Question: In what way does the history help explain the case?
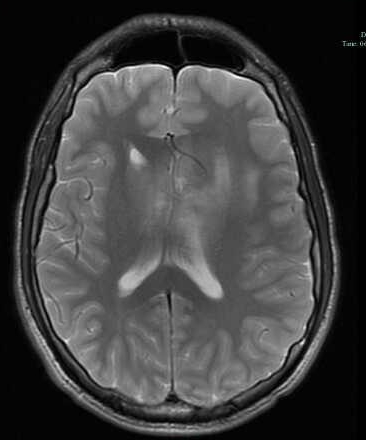
Answer: The patient's history of 21 y.o. man with a new onset seizure and severe headaches. is key in understanding the case.